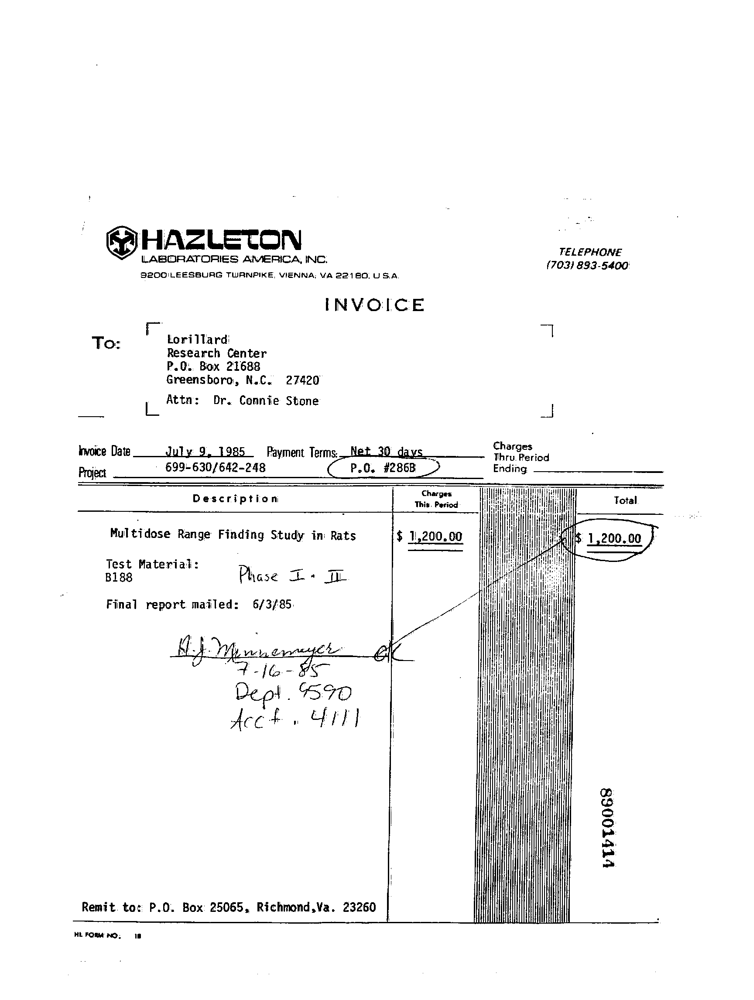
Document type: Invoice